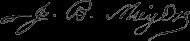
Signature of: john baptist miège